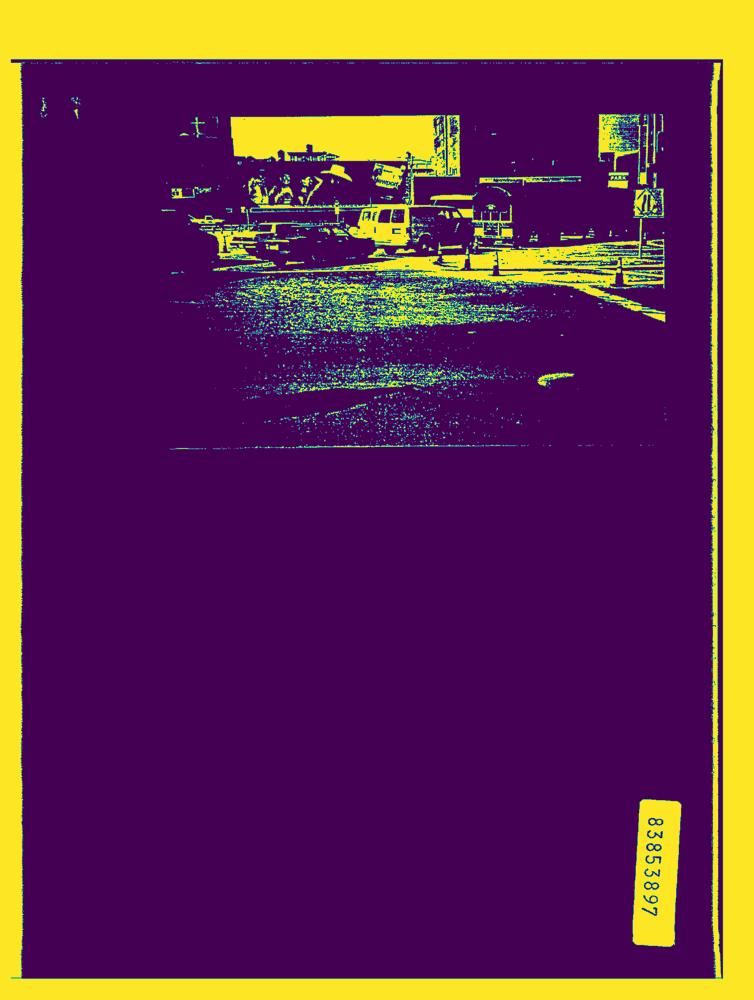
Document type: AD